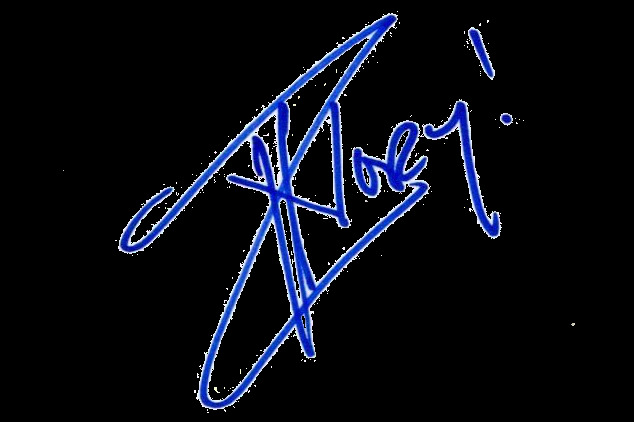
Signature of: lisa moretti